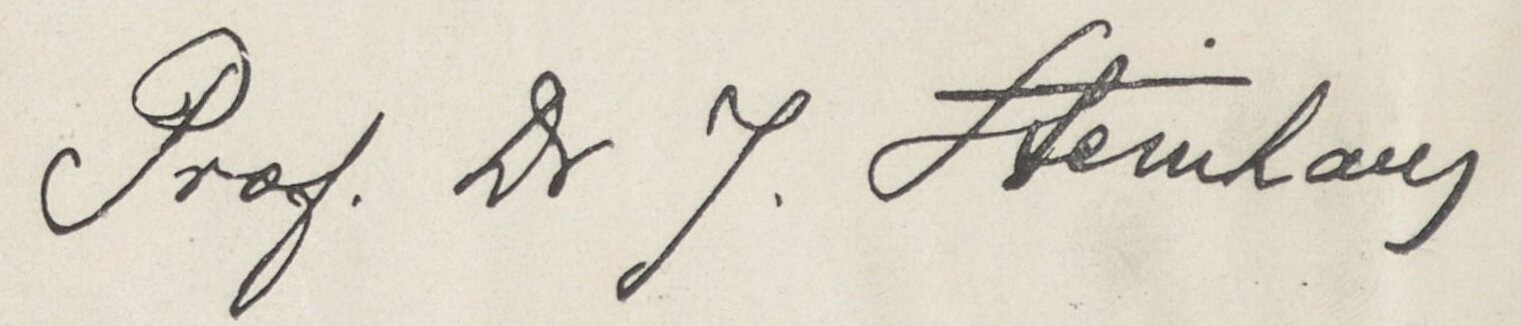
Signature of: julian steinhaus